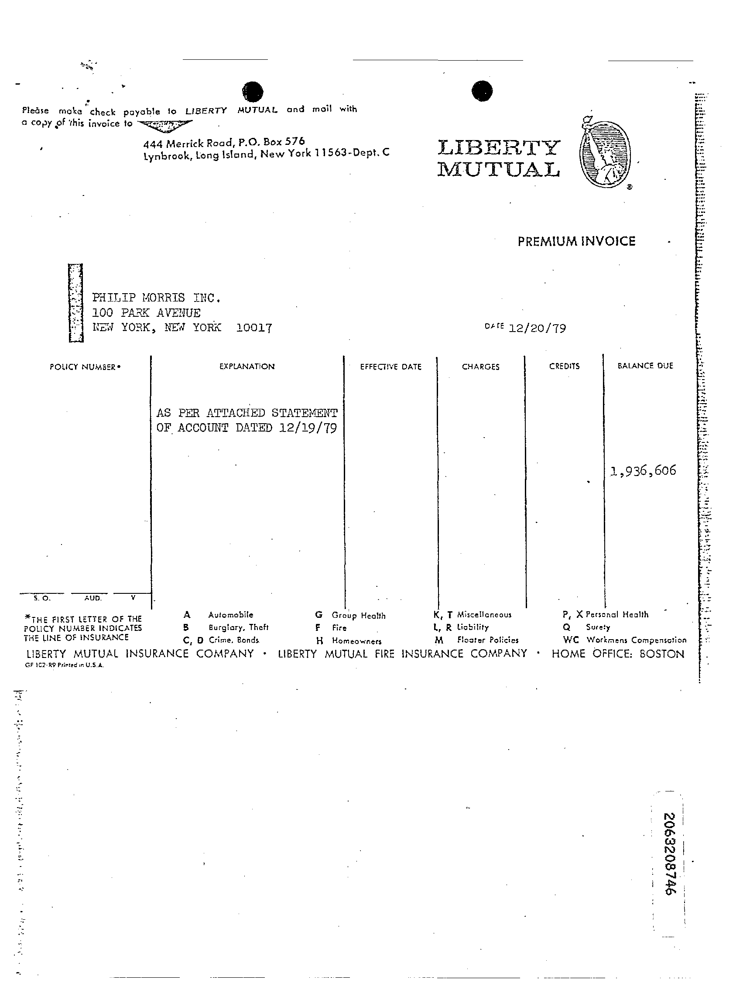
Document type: Invoice